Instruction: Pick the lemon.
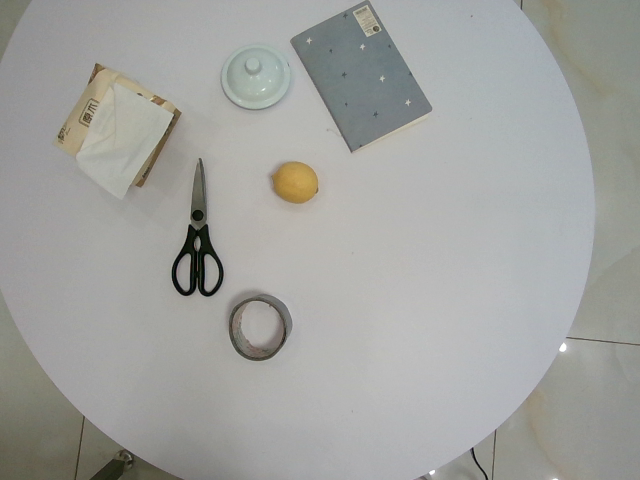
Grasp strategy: vertical